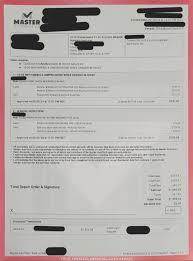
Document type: Invoice